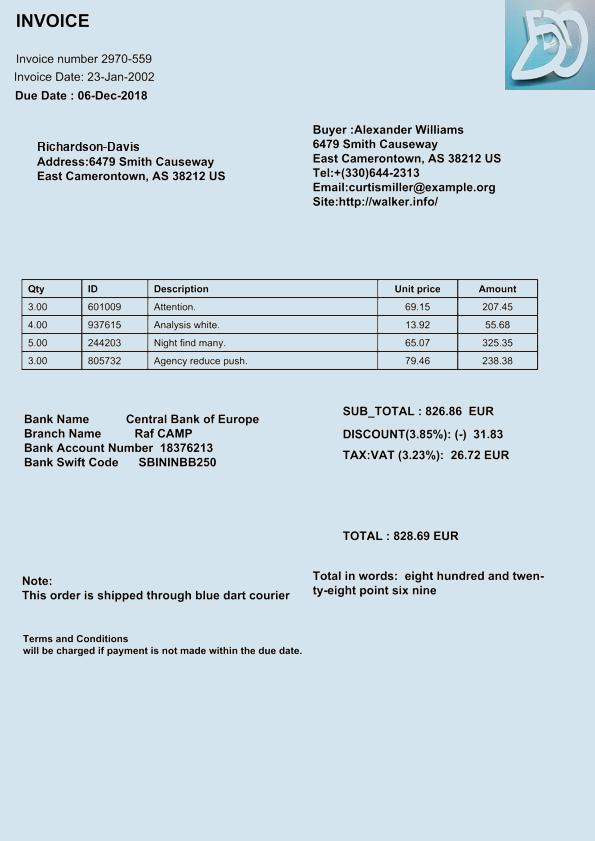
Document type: Invoice